Question: Talk about the condition:
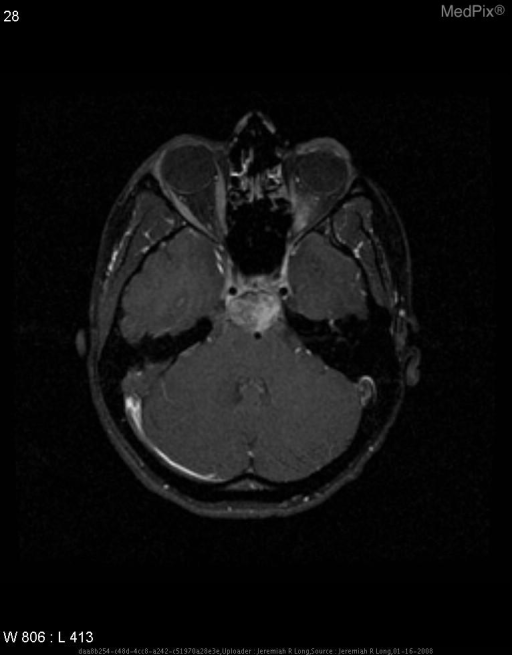
Answer: The disease is discussed as: Chordomas are rare, histologically benign but aggressive tumors arising from  remnants of the embryonic notochord.  They usually lie in the sacrococcygeal area (50%) or the clivus (35%).  These tumors most often affect patients greater than 30 years of age.

Clival chordomas comprise less that 2% of intracranial tumors. They typically arise within the bone and are therefore extradural.  They also invade the surrounding bone and may extend to compress adjacent structures such as cranial nerves and the brain stem.

Clival chordomas are usually of a gelatinous consistency and may have secondary hemorrhage and necrosis. These changes can be present throughout the tumor.

Microscopically, physaliphorus cells are seen, that contain large cytoplasmic vacuoles rich in glycogen and mucin.  These are separated into nests by fibrous sheets.

Immunohistochemistry reveals positive staining for cytokeratin and epithelial membrane antigen.  Chondroid chordomas, a more benign subtype, typically contains hyaline cartilage.

Both CT and MR are used to diagnose and delineate the extent of clival chordomas.  On CT, adjacent bone destruction is seen, and areas of low attenuation in the mass may represent the gelatinous matrix.  Calcification is occasionally seen inside the mass.

On MR, high signal intensity is seen on T2-weighted images.  These tumors are usually iso or hypo-intense on T1-weighted imaging with areas of occasional high signal intensity, representing blood or mucin.

After administration of gadolinium contrast, these tumors typically demonstrate heterogenous enhancement, and typically have a “honeycomb” appearance, due their lobular organization.

MR also is useful to characterize possible internal carotid or vertebrobasilar encasement.

Treatment for clival chordomas usually consists of a dual approach: surgical removal and radiation.  Depending upon direction of growth of the chordoma, a transphenoidal, transmaxillary, transbasal, cranioorbitozygomatic, or transcondylar approach may be used.  Occasionally, subtotal resection of the mass is performed, due to high risk of injury to adjacent neurovascular structures.  Potential complications include stroke, cranial nerve palsy, CSF leak, and meningitis.

Proton beam therapy has been the mainstay of radiation treatment for clival chordomas.  Any form of radiation is given postoperatively, and in most cases, traditional forms of treatment are avoided to limit the amount of injury to vital surrounding structures.  A study performed by Pearlman and Friedman showed an 80% local control rate with a minimum of 80 Gy and only 20% control rate with 40 to 60 Gy.

Although histologically benign, clival chordomas have a high rate of recurrence, which may be related to sub-total resection.  Distant metastases are uncommon.  Survival rate approaches 50% at five years and 30% at ten years.  Greater extent of resection is correlated with improved survival.